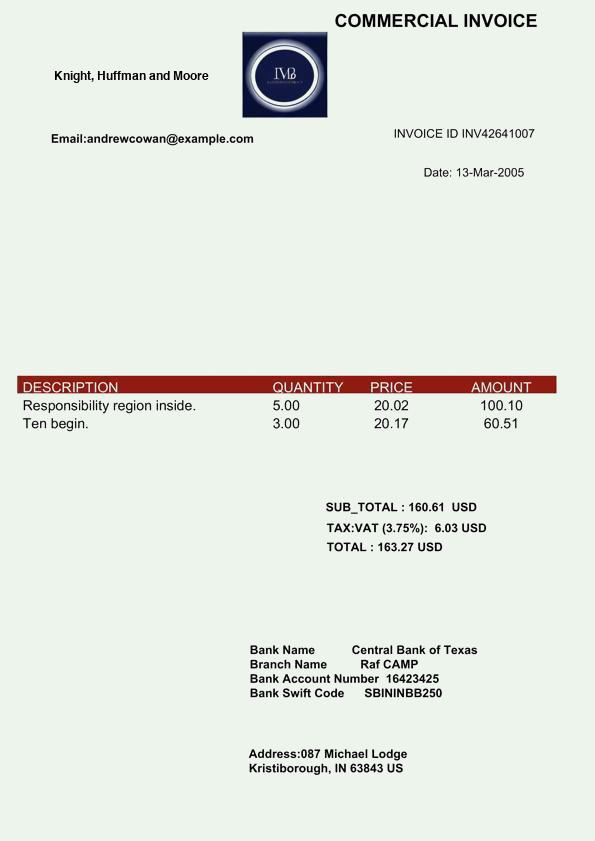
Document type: Invoice